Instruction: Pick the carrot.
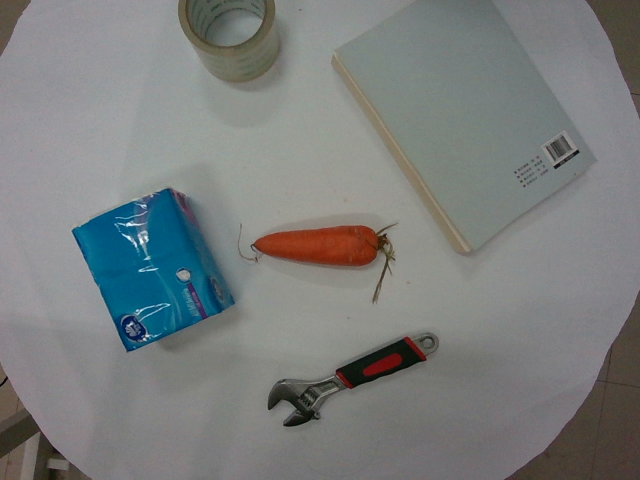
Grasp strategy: vertical